Question: What jurisdiction, city, or county is the document associated with?
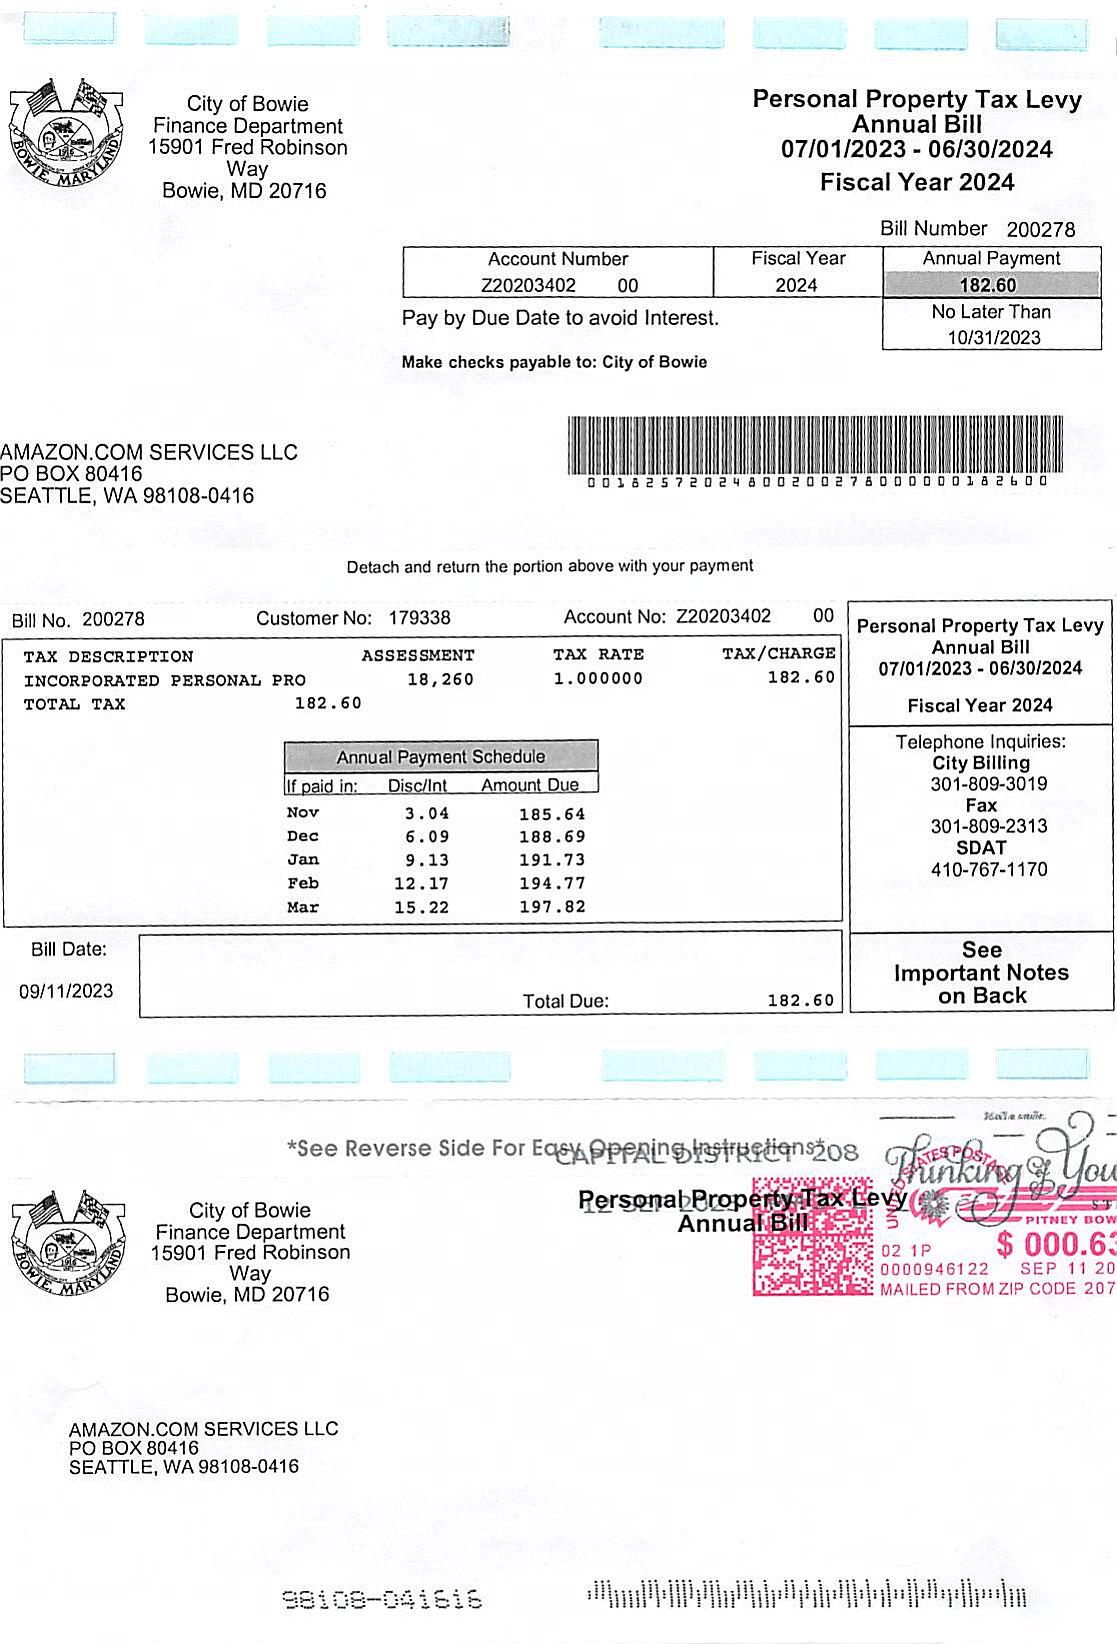
Answer: "City of Bowie"